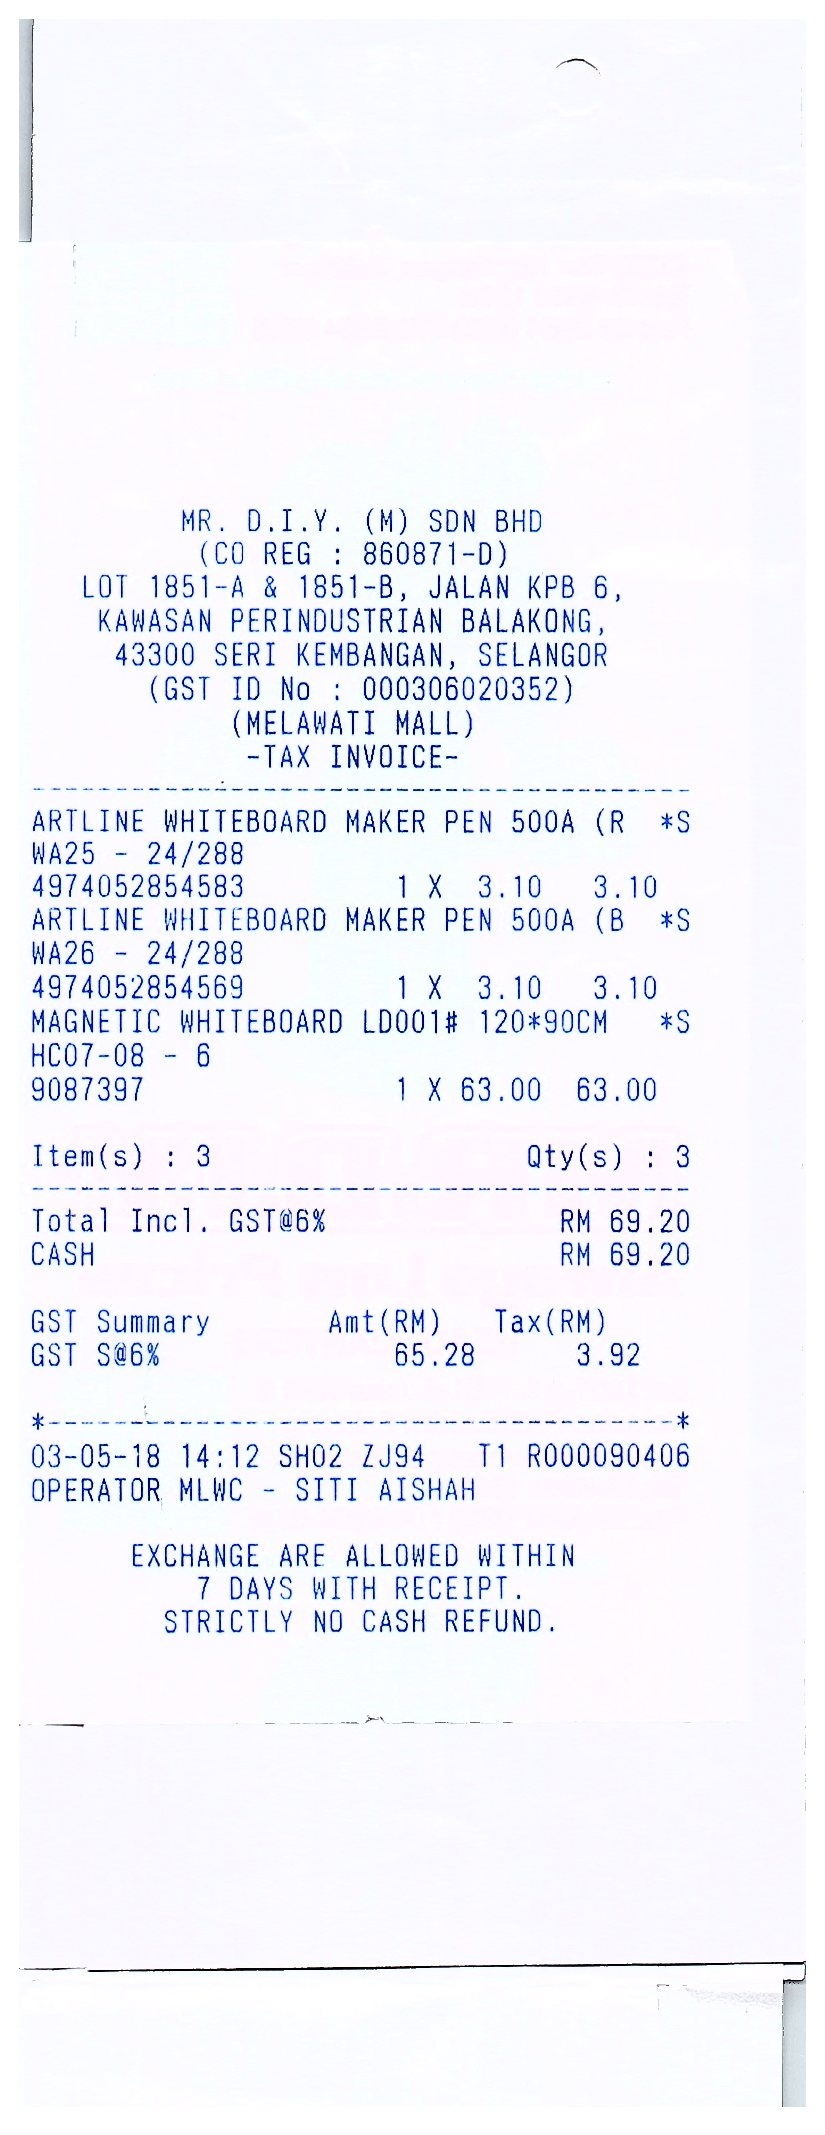
MR. D.I.Y. (M) SDN BHD
(CO REG : 860871-D)
LOT 1851-A & 1851-B, JALAN KPB 6,
KAWASAN PERINDUSTRIAN BALAKONG,
43300 SERI KEMBANGAN, SELANGOR
(GST ID NO : 000306020352)
(MELAWATI MALL)
TAX INVOICE
ARTLINE WHITEBOARD MAKER PEN 500A (R
*S
WA25 - 24/288
4974052854583
1 X
3.10
3.10
ARTLINE WHITEBOARD MAKER PEN 500A (B
*S
WA26 - 24/288
4974052854569
1 X
3.10
3.10
MAGNETIC WHITEBOARD LD001# 120*90CM
*S
HC07-08 - 6
9087397
1 X 63.00
63.00
ITEM(S) : 3
QTY(S) : 3
TOTAL INCL. GST@6%
RM 69.20
CASH
RM 69.20
GST SUMMARY
AMT(RM)
TAX(RM)
GST S@6%
65.28
3.92
03-05-18 14:12 SH02 ZJ94
T1 R000090406
OPERATOR MLWC - SITI AISHAH
EXCHANGE ARE ALLOWED WITHIN
7 DAYS WITH RECEIPT.
STRICTLY NO CASH REFUND.